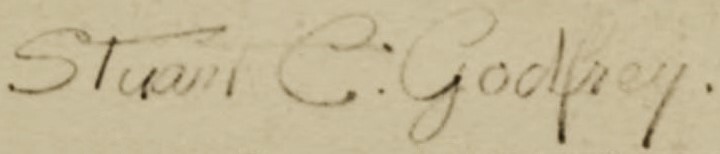
Signature of: stuart chapin godfrey